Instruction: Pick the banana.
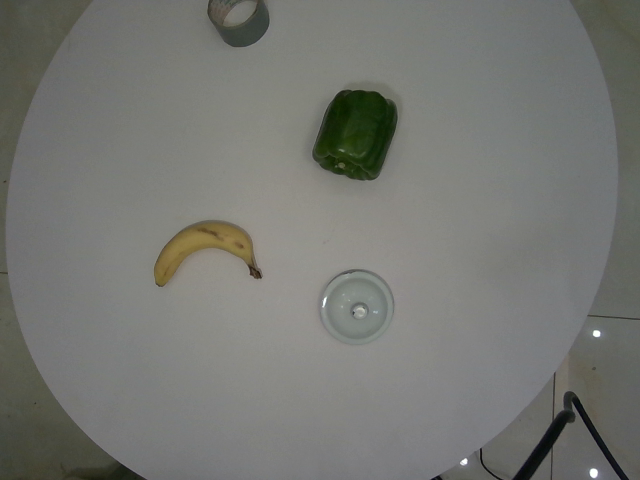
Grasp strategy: vertical